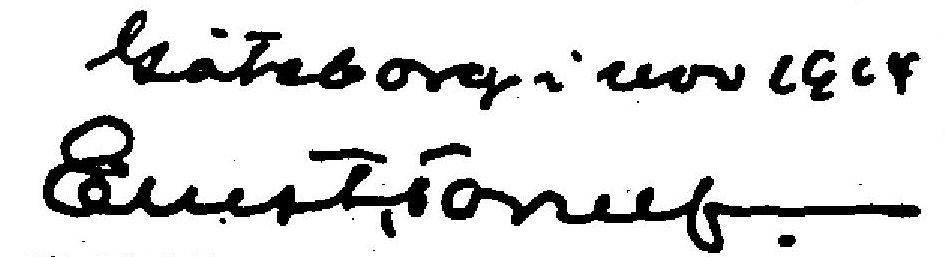
Signature of: ernst torulf